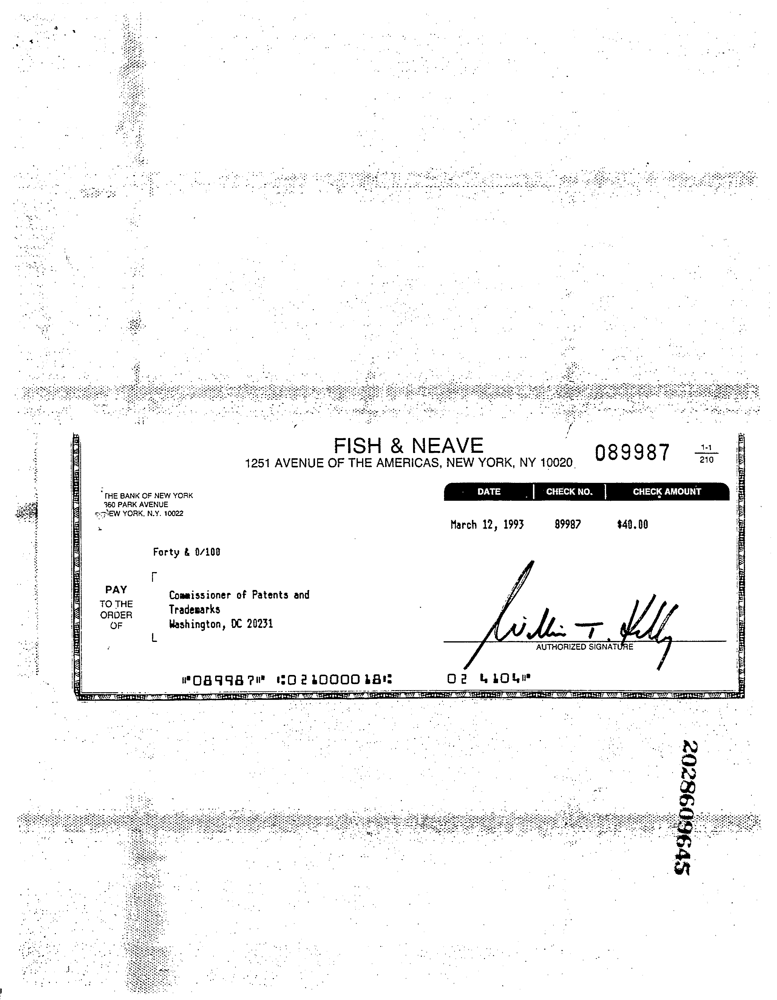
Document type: Invoice